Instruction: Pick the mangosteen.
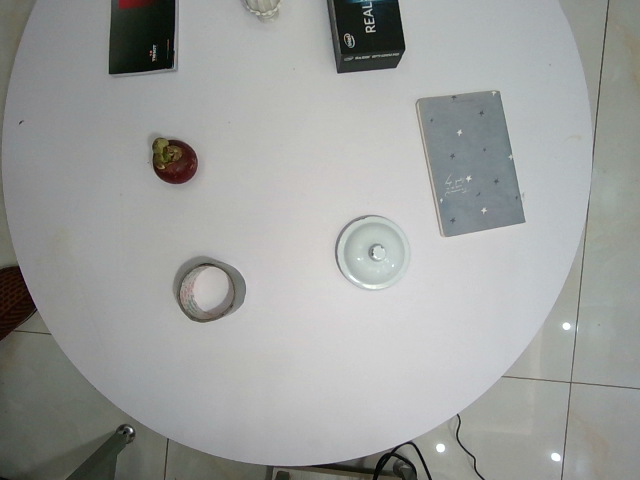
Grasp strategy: vertical